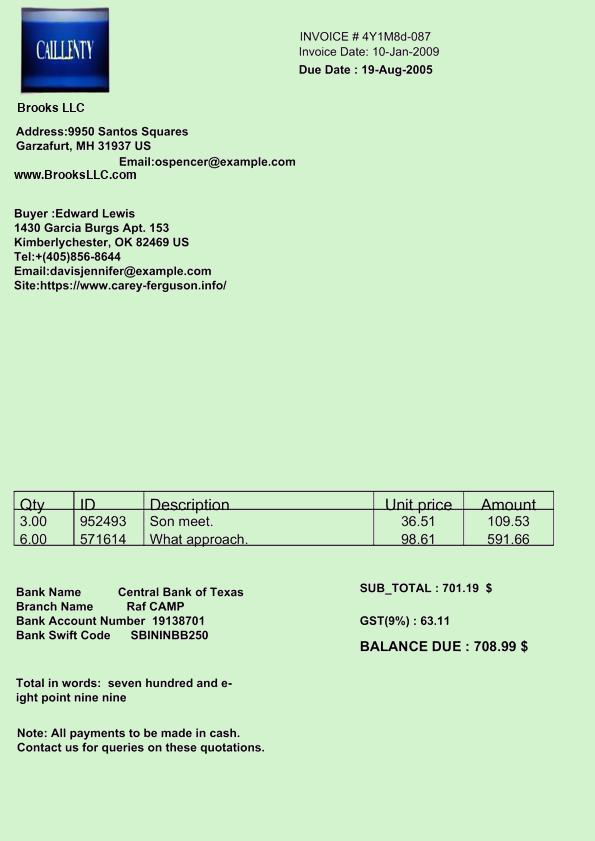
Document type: Invoice